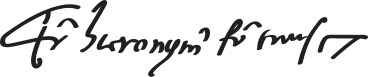
Signature of: girolamo savonarola